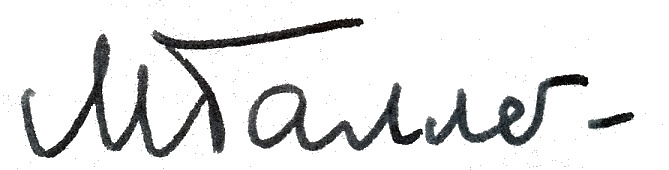
Signature of: mark gallai